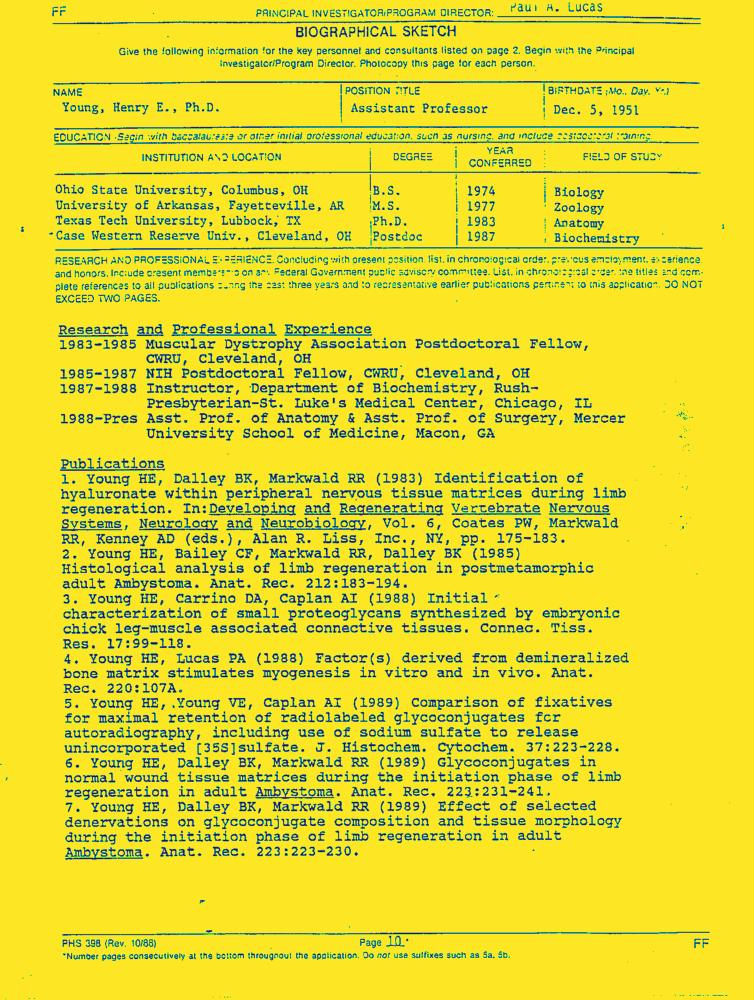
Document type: Resume-Doc